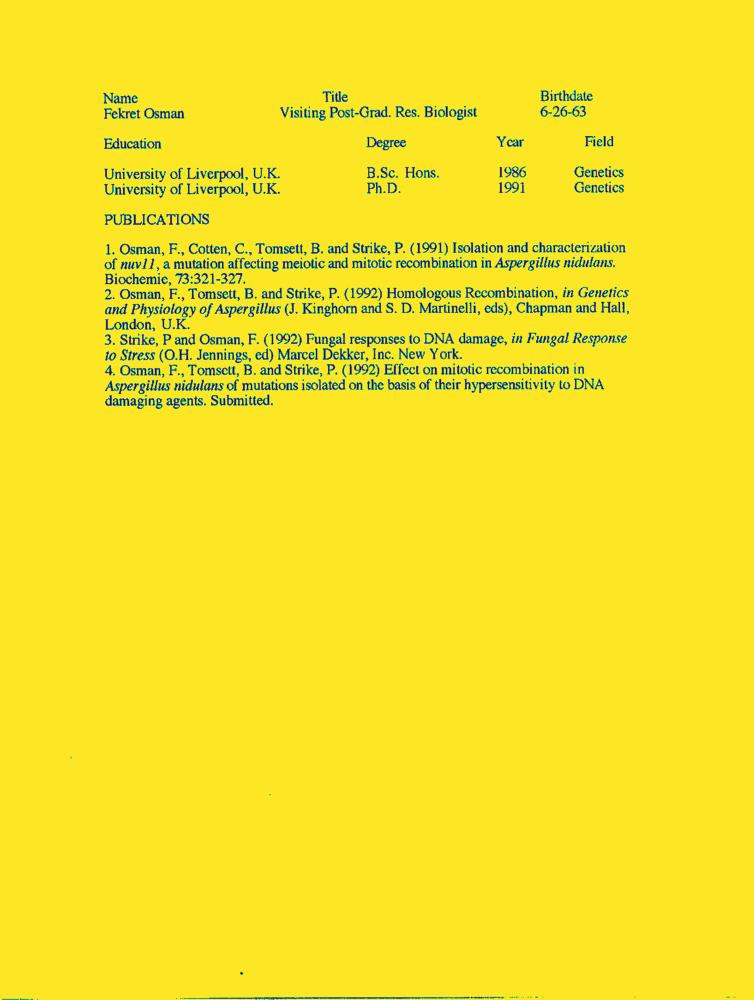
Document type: Resume-Doc